Question: What is the assessed value of the property as noted in the document?
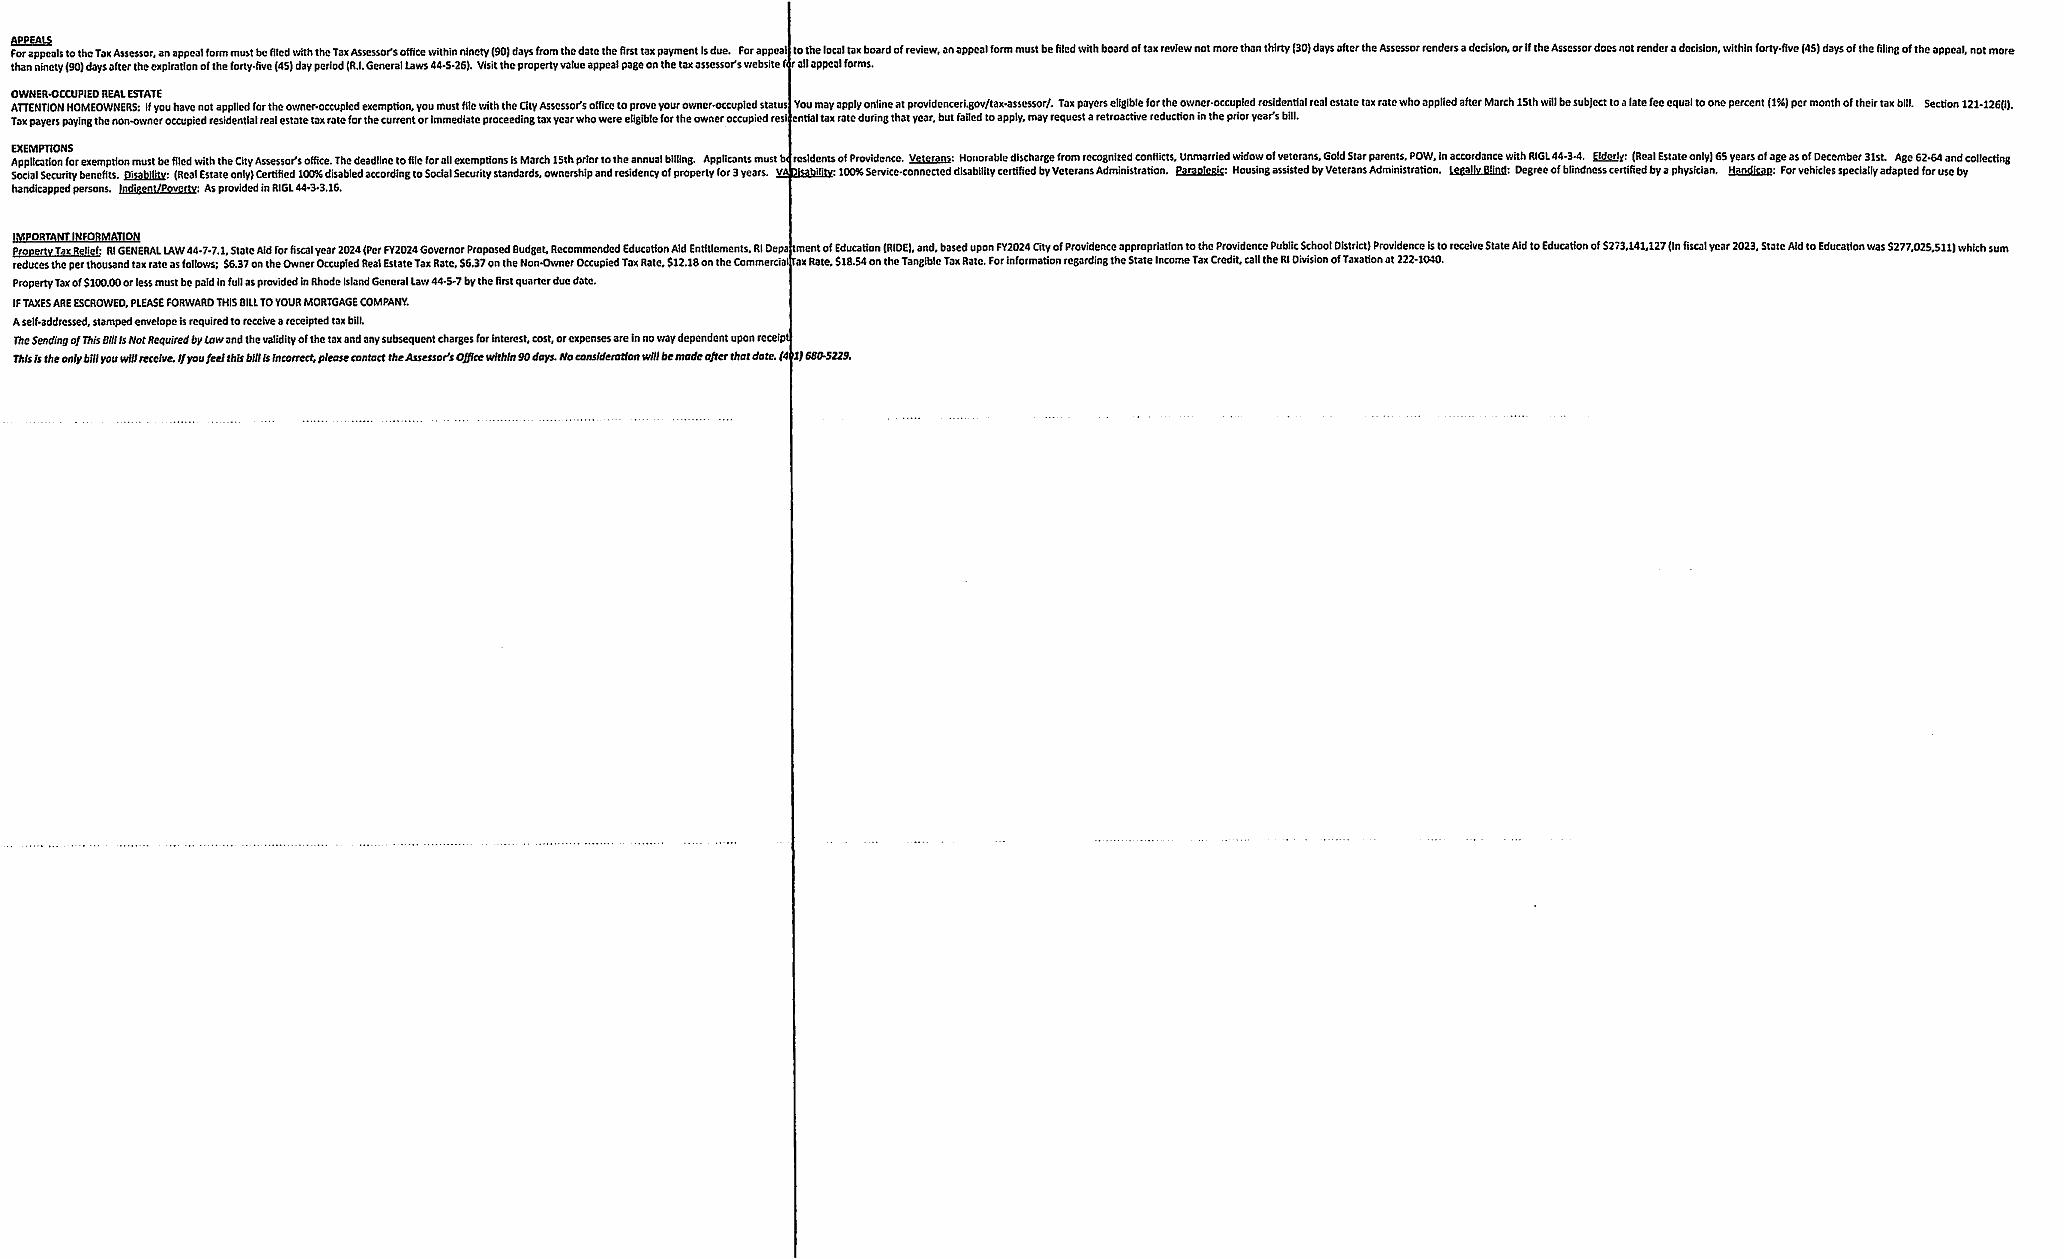
Answer: "subject to 1/4 the rate or as per current (18%) portion of their tax bill"